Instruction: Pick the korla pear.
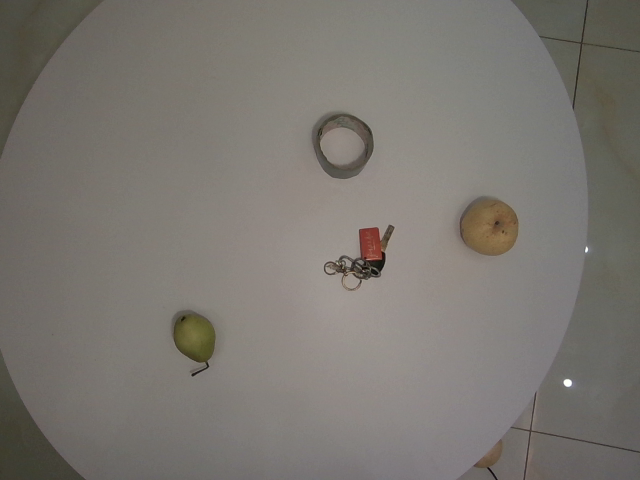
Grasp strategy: vertical